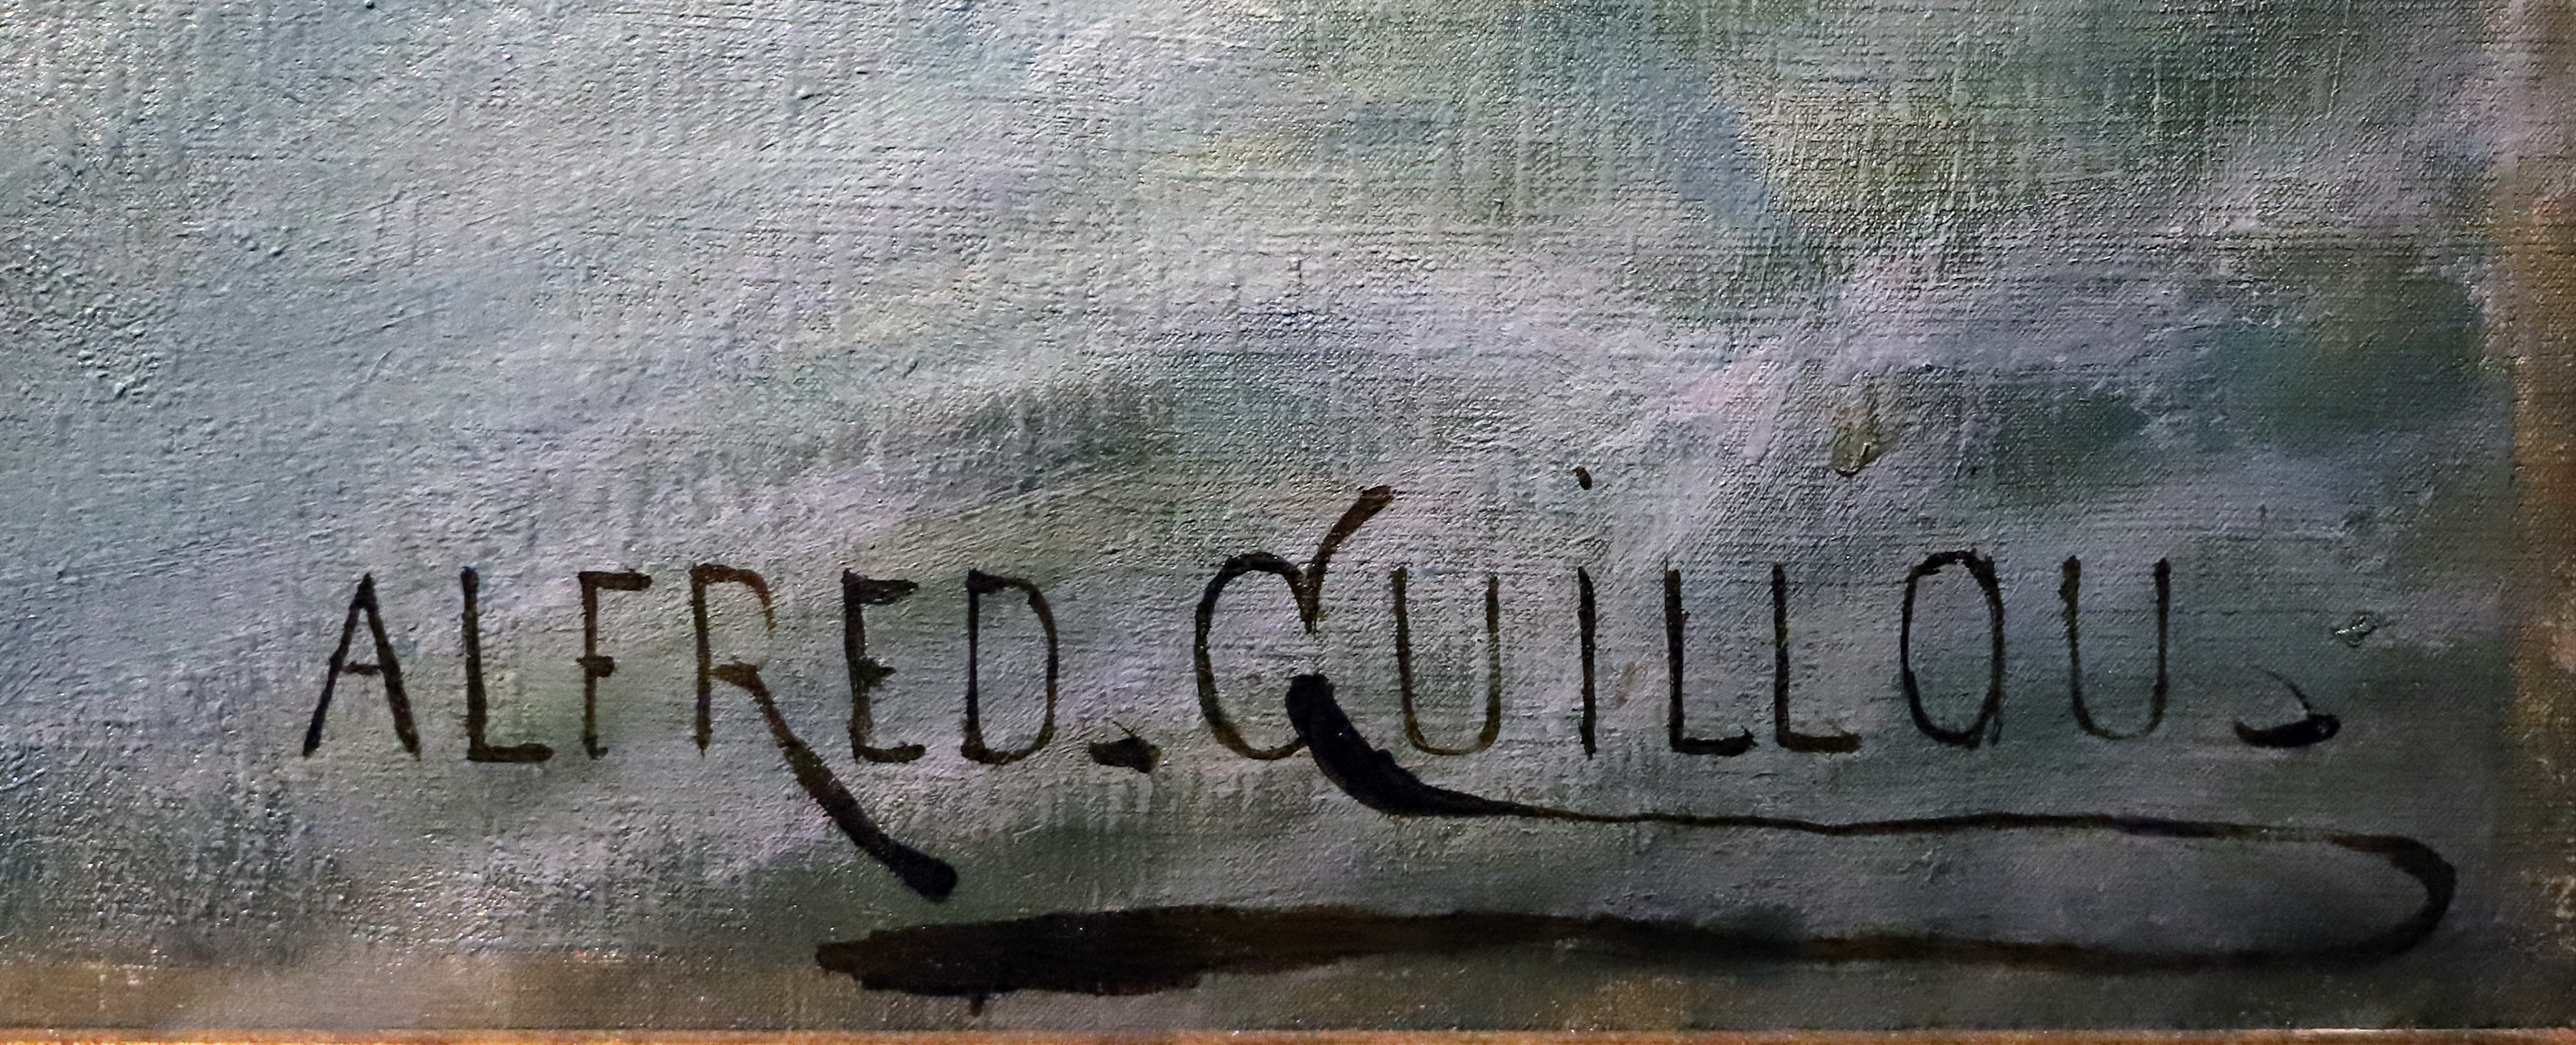
Signature of: alfred guillou